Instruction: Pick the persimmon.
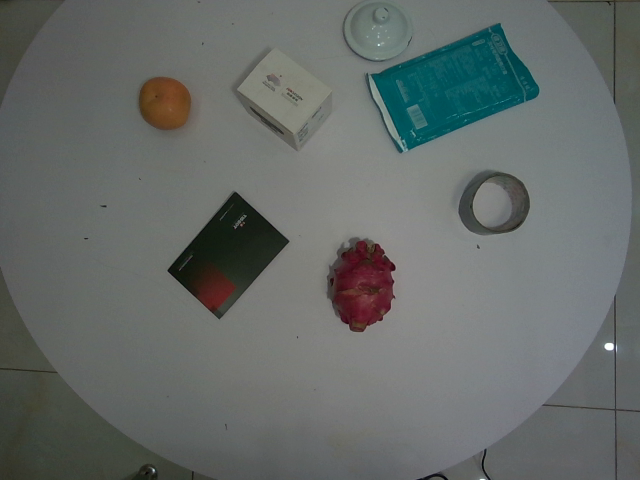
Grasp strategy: vertical